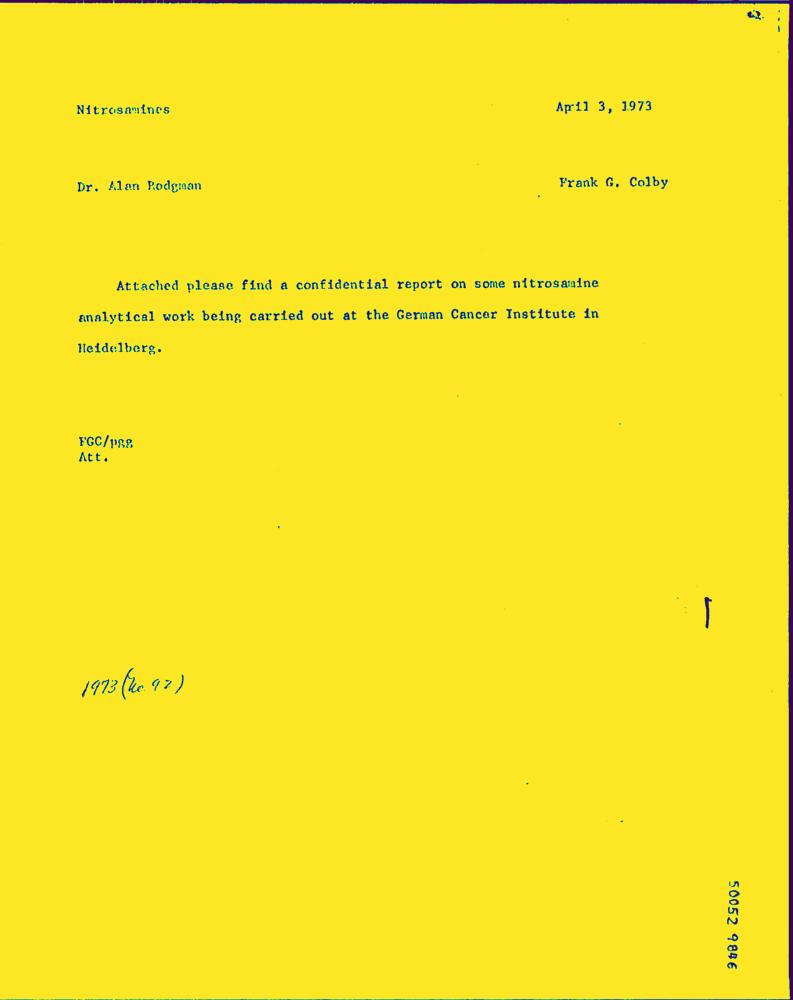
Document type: Letter-Doc